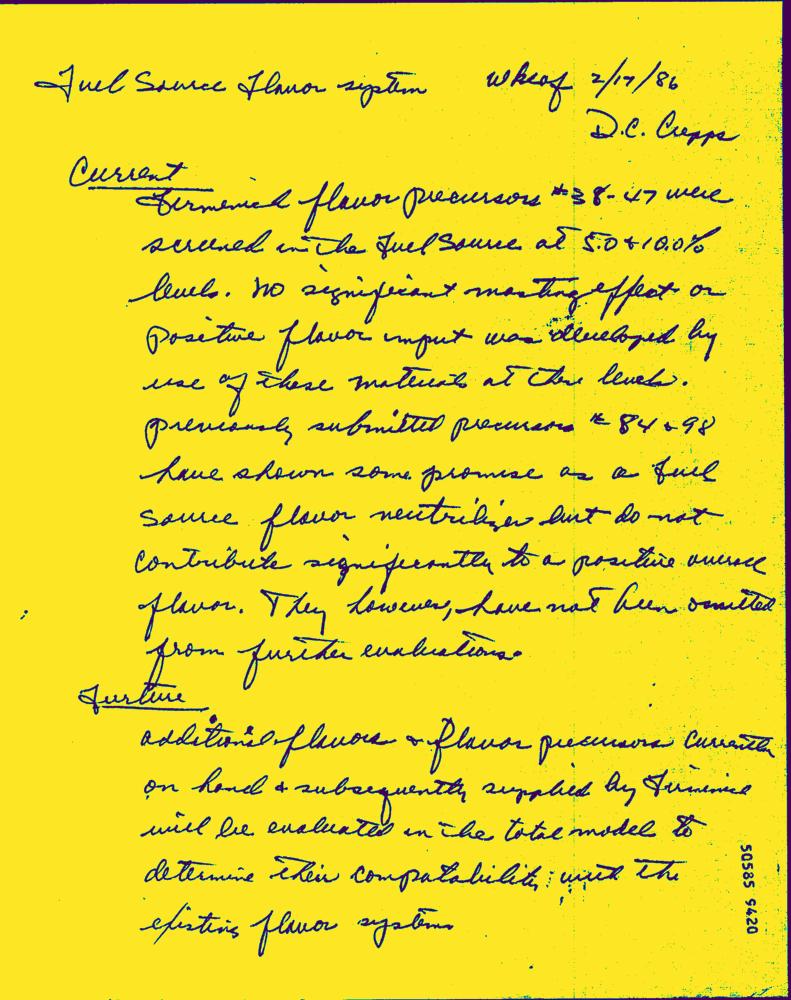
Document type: Hand-Written